Question: Which state is mentioned in the document?
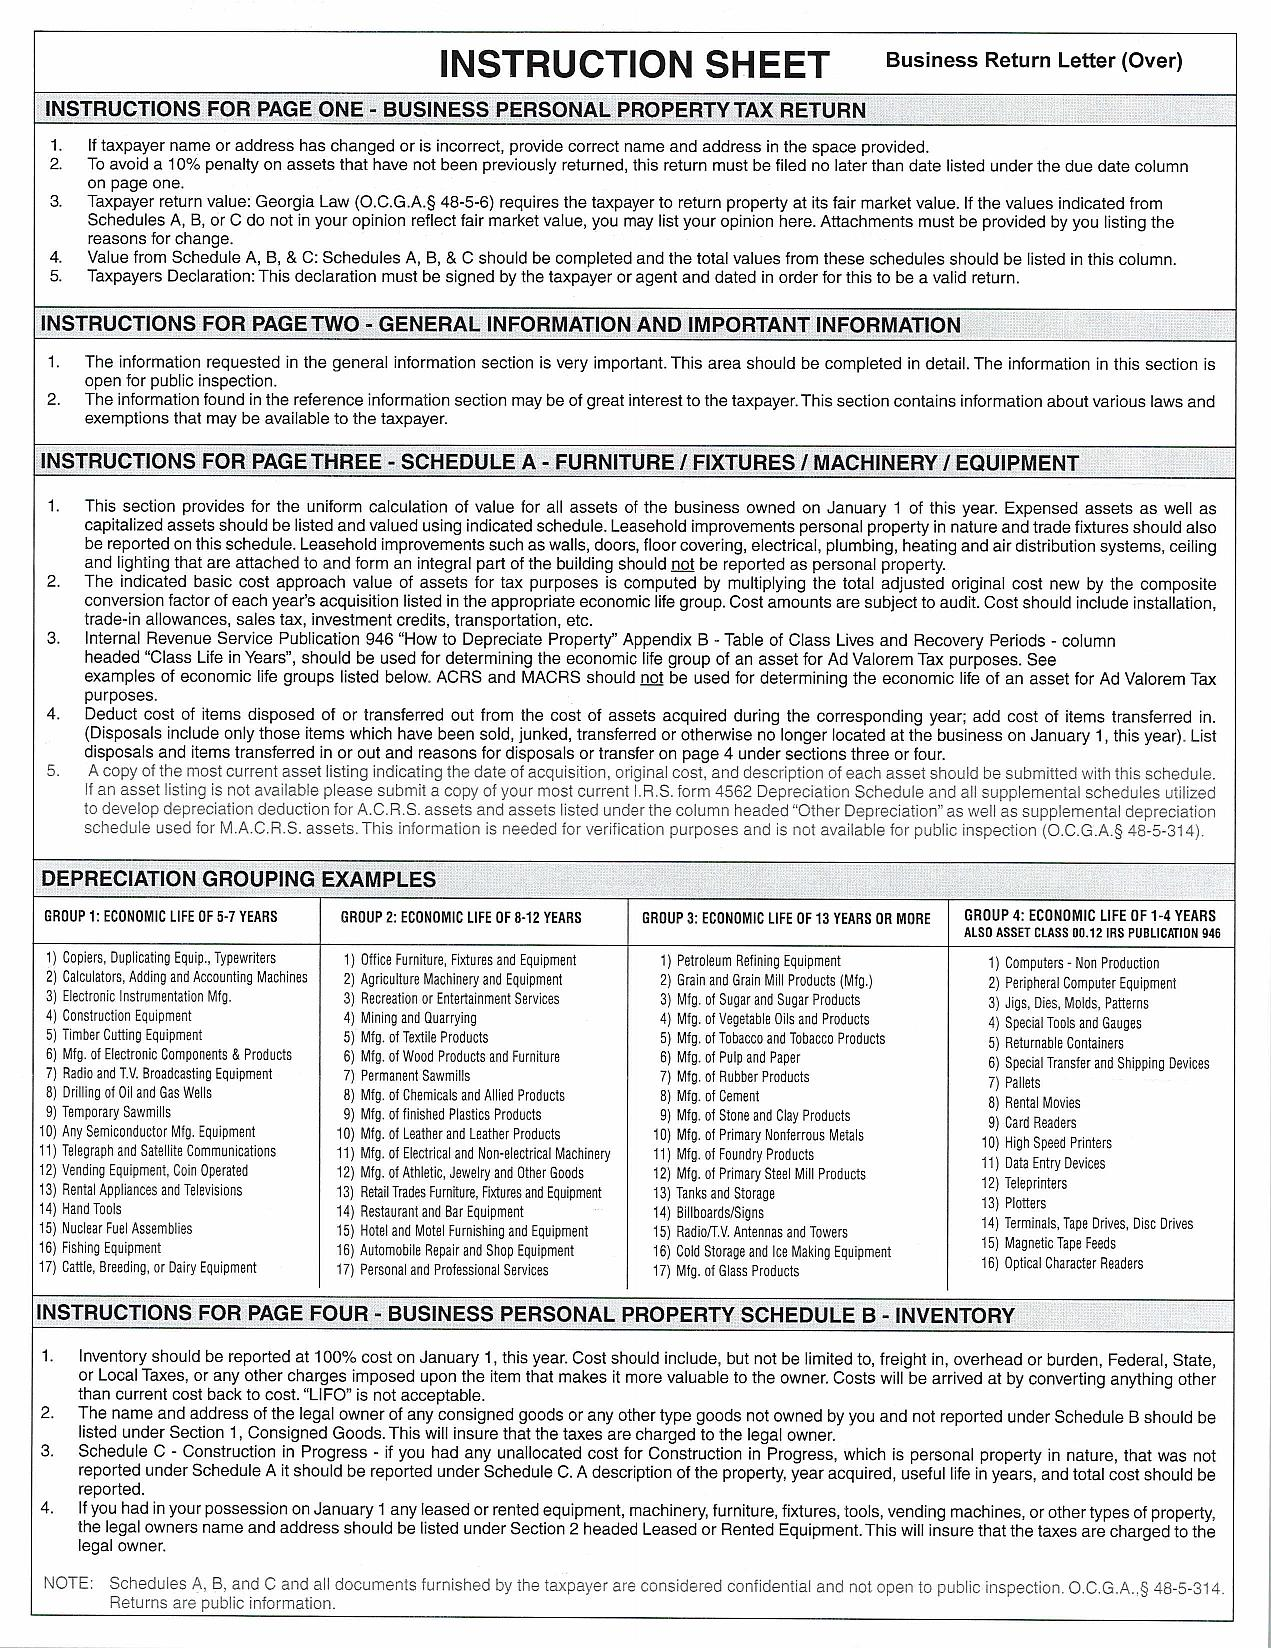
Answer: "Georgia"